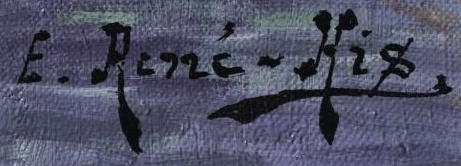
Signature of: rené charles edmond his